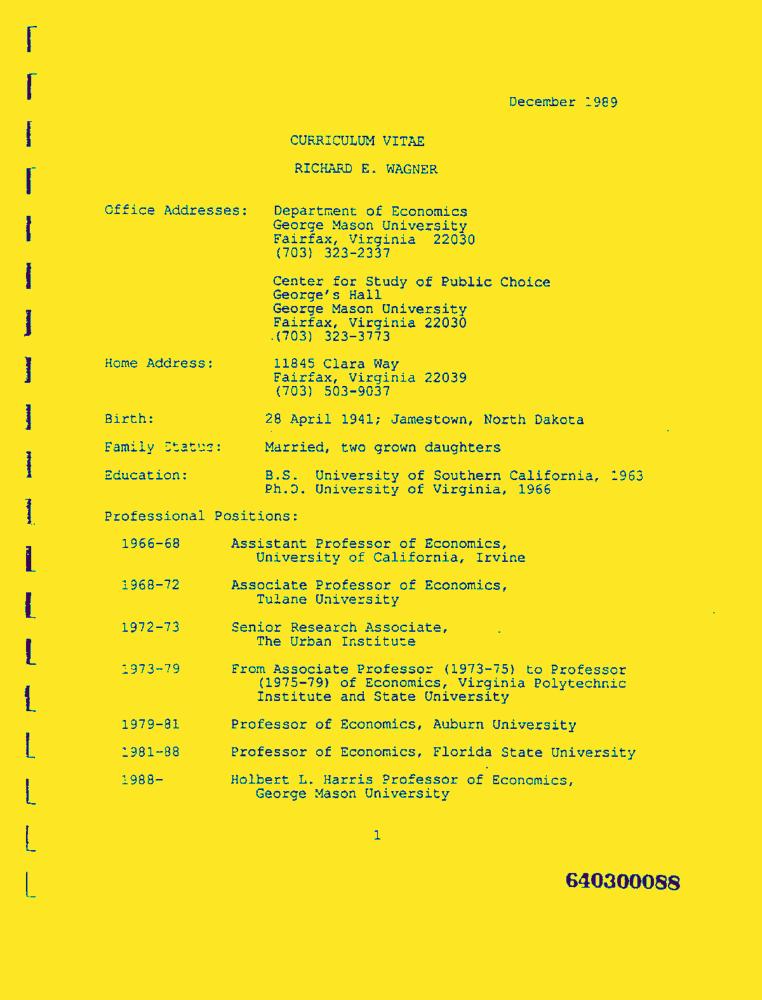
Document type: Resume-Doc